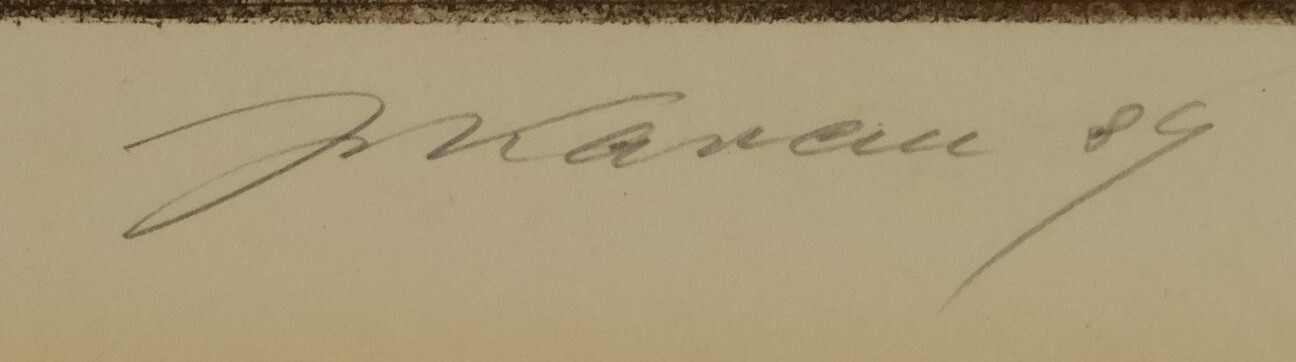
Signature of: jan kavan